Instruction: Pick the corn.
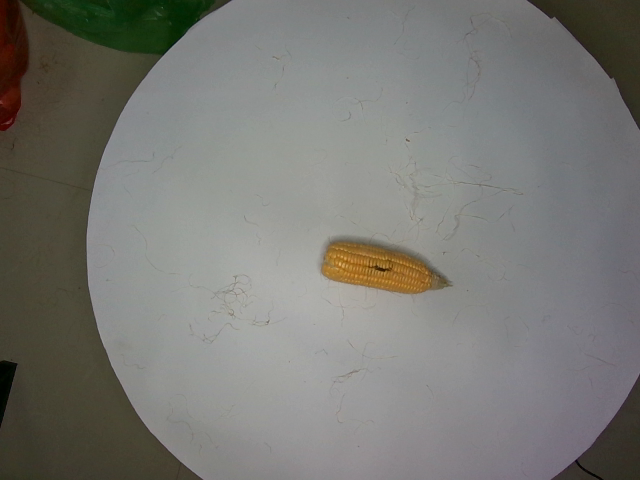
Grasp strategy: vertical